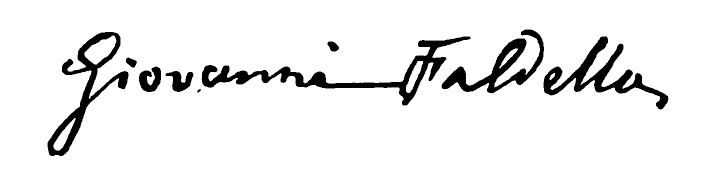
Signature of: giovanni faldella